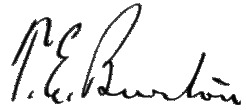
Signature of: theodore e burton